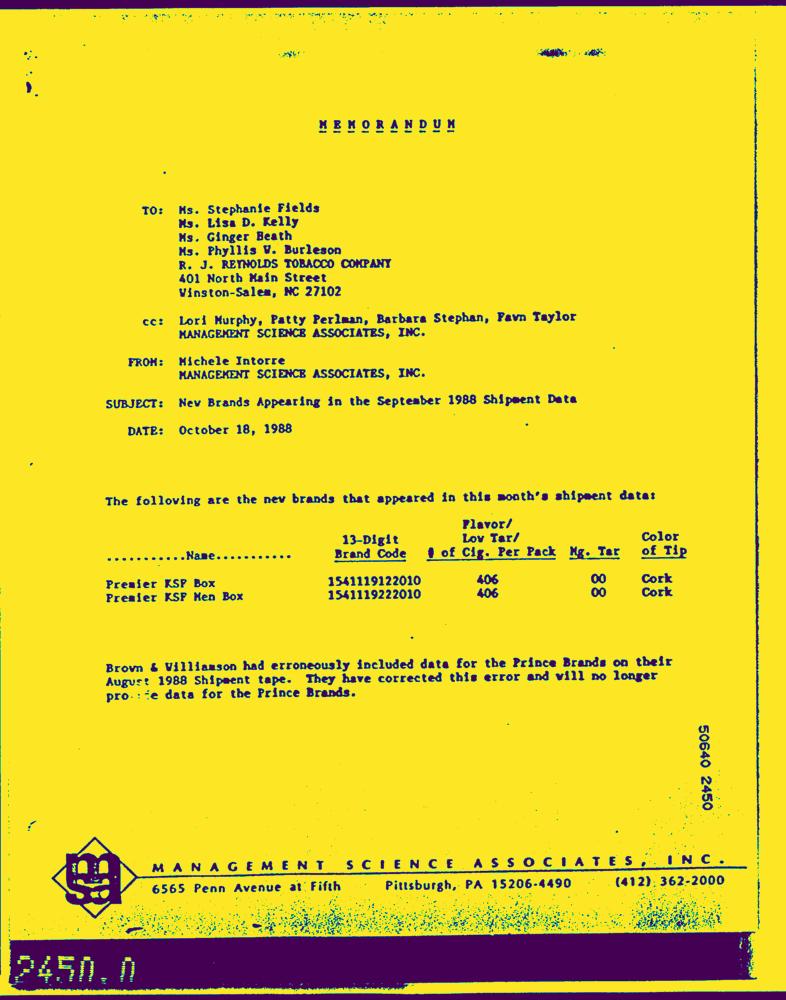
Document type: Letter-Doc